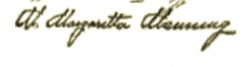
Signature of: mary margaretta fryer manning